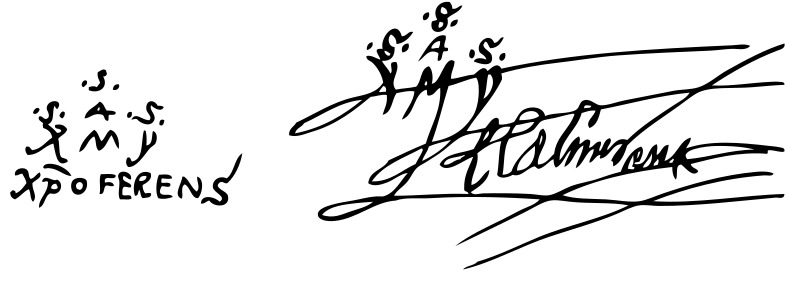
Signature of: christopher columbus